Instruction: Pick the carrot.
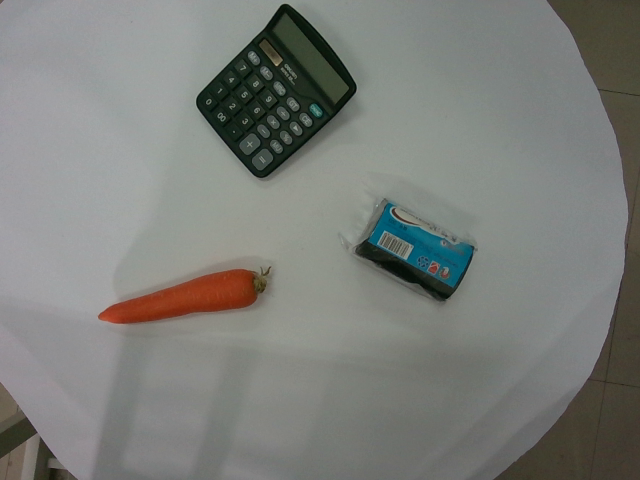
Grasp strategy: vertical